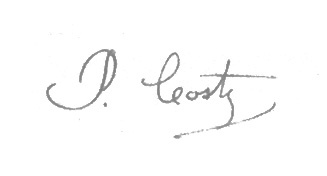
Signature of: pierre coste